Question: What are the imaging findings?
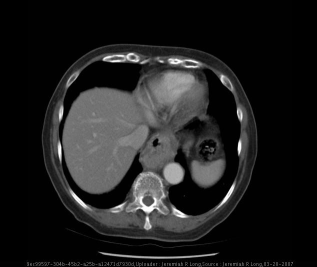
Answer: The imaging shows Frontal and lateral chest radiographs demonstrate no acute cardiopulmonary disease (clear lungs) as well as senescent change within the aorta and spine.  Additionally a soft tissue density mass is present within the middle mediastinum with an internal air fluid level behind the heart disrupting the azygoesophageal edge.

Axial CT images with oral and intravenous contrast material demonstrate a sliding hiatal hernia with the gastroesophageal junction and a portion of the proximal stomach superior to the diaphragm.  An MPR obliqued image further demonstrates this superior migration of the gastroesophageal junction into the thorax. Axial CT images with oral and intravenous contrast material demonstrate a sliding hiatal hernia with the gastroesophageal junction and a portion of the proximal stomach superior to the diaphragm.  An MPR obliqued image further demonstrates this superior migration of the gastroesophageal junction into the thorax..